Question: How is the history relevant to the case?
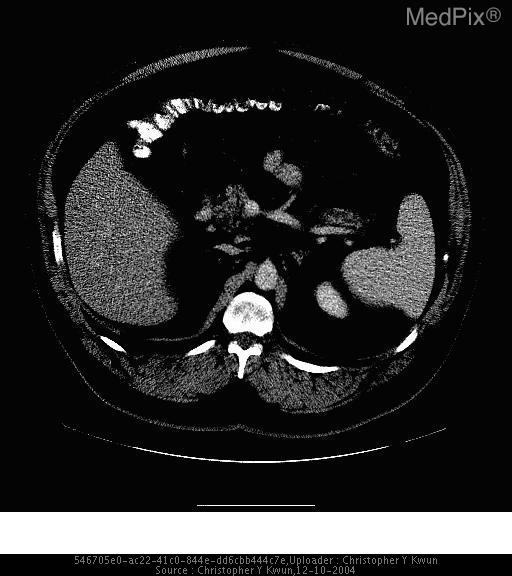
Answer: The patient's history of 56 year old male with severe upper abdominal pain, left greater than right, for 1 week. is key in understanding the case.